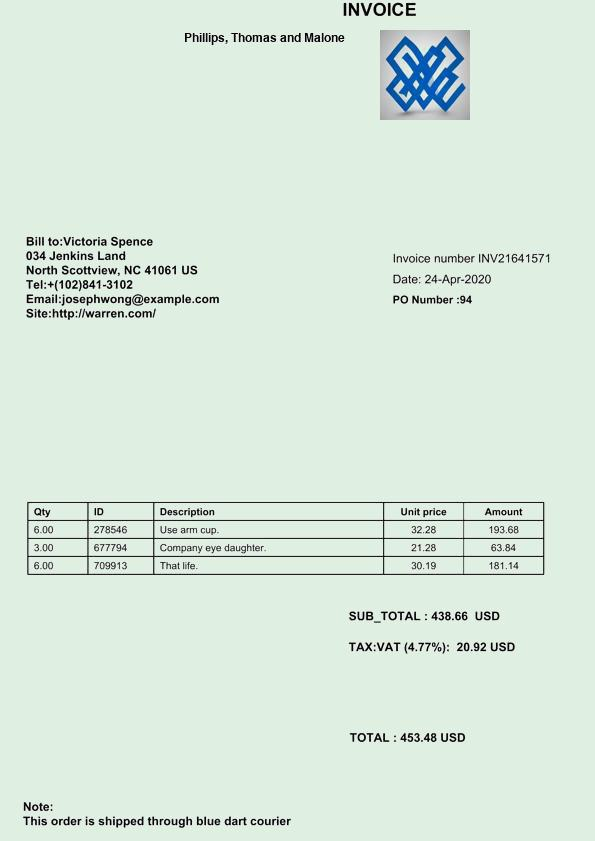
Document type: Invoice